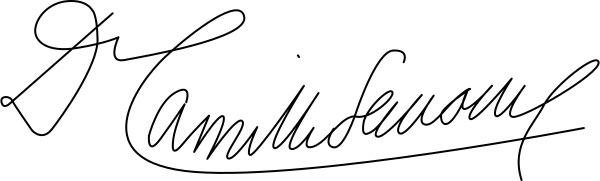
Signature of: camille savoire